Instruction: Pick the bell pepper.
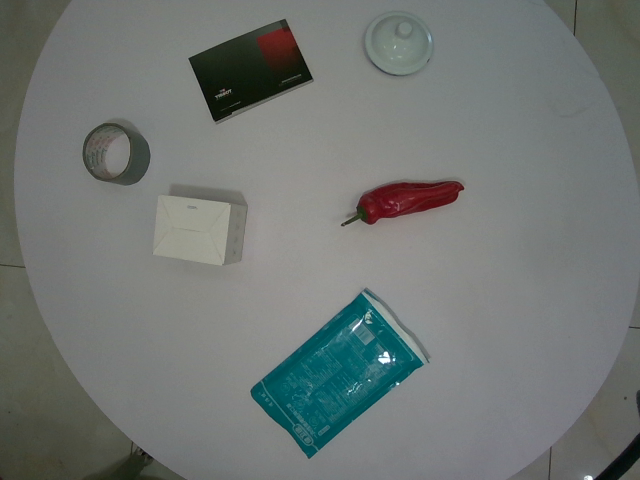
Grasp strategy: vertical